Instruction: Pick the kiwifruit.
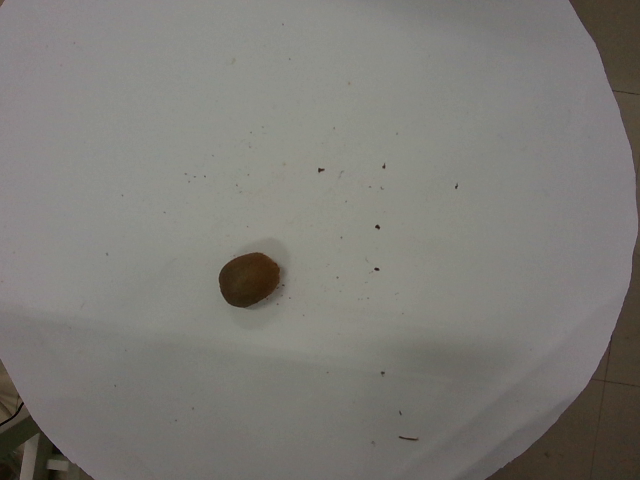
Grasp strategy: vertical